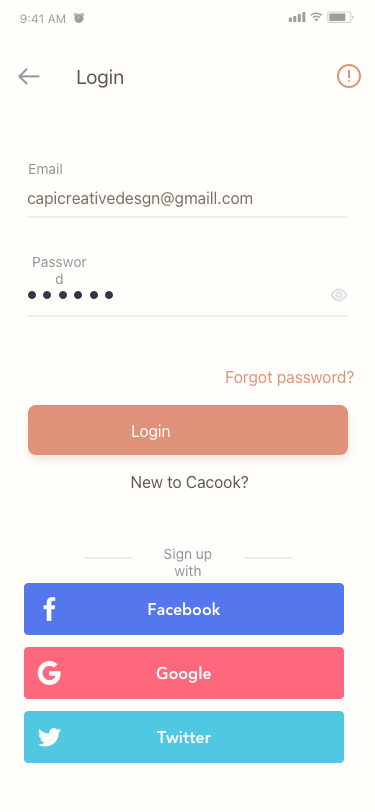
Text in this UI design:
Email
capicreativedesgn@gmaill.com
Password
Facebook
Google
Twitter
Sign up with